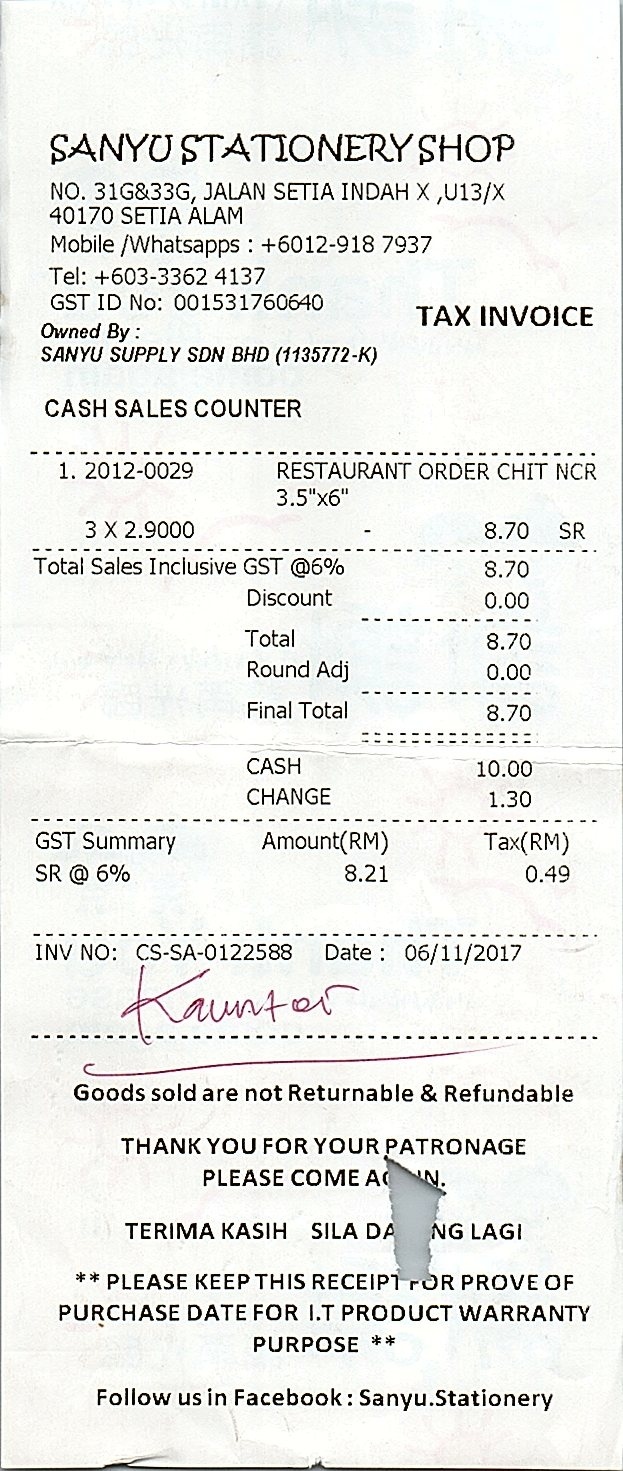
SANYU STATIONERY SHOP
NO. 31G&33G, JALAN SETIA INDAH X ,U13/X
40170 SETIA ALAM
MOBILE /WHATSAPPS : +6012-918 7937
TEL: +603-3362 4137
GST ID NO: 001531760640
TAX INVOICE
OWNED BY :
SANYU SUPPLY SDN BHD (1135772-K)
CASH SALES COUNTER
1. 2012-0029
3 X 2.9000
RESTAURANT ORDER CHIT NCR
3.5"X6"
8.70
SR
TOTAL SALES INCLUSIVE GST @6%
DISCOUNT
TOTAL
ROUND ADJ
FINAL TOTAL
8.70
0.00
8.70
0.00
8.70
10.00
1.30
GST SUMMARY
AMOUNT(RM)
TAX(RM)
SR @ 6%
8.21
0.49
INV NO: CS-SA-0122588
GOODS SOLD ARE NOT RETURNABLE & REFUNDABLE
THANK YOU FOR YOUR PATRONAGE
PLEASE COME AGAIN.
TERIMA KASIH SILA DATANG LAGI
** PLEASE KEEP THIS RECEIPT FOR PROVE OF
PURCHASE DATE FOR I.T PRODUCT WARRANTY
PURPOSE **
FOLLOW US IN FACEBOOK : SANYU.STATIONERY
CASH
CHANGE
DATE: 06/11/2017